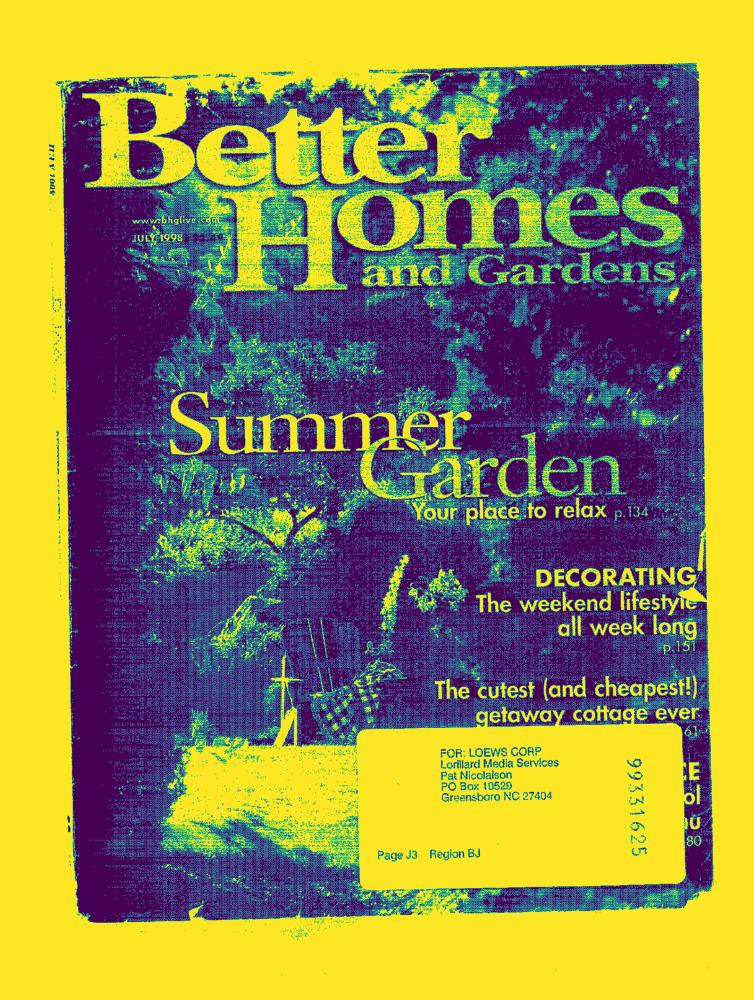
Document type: AD